Question: What jurisdiction, city, or county is the document associated with?
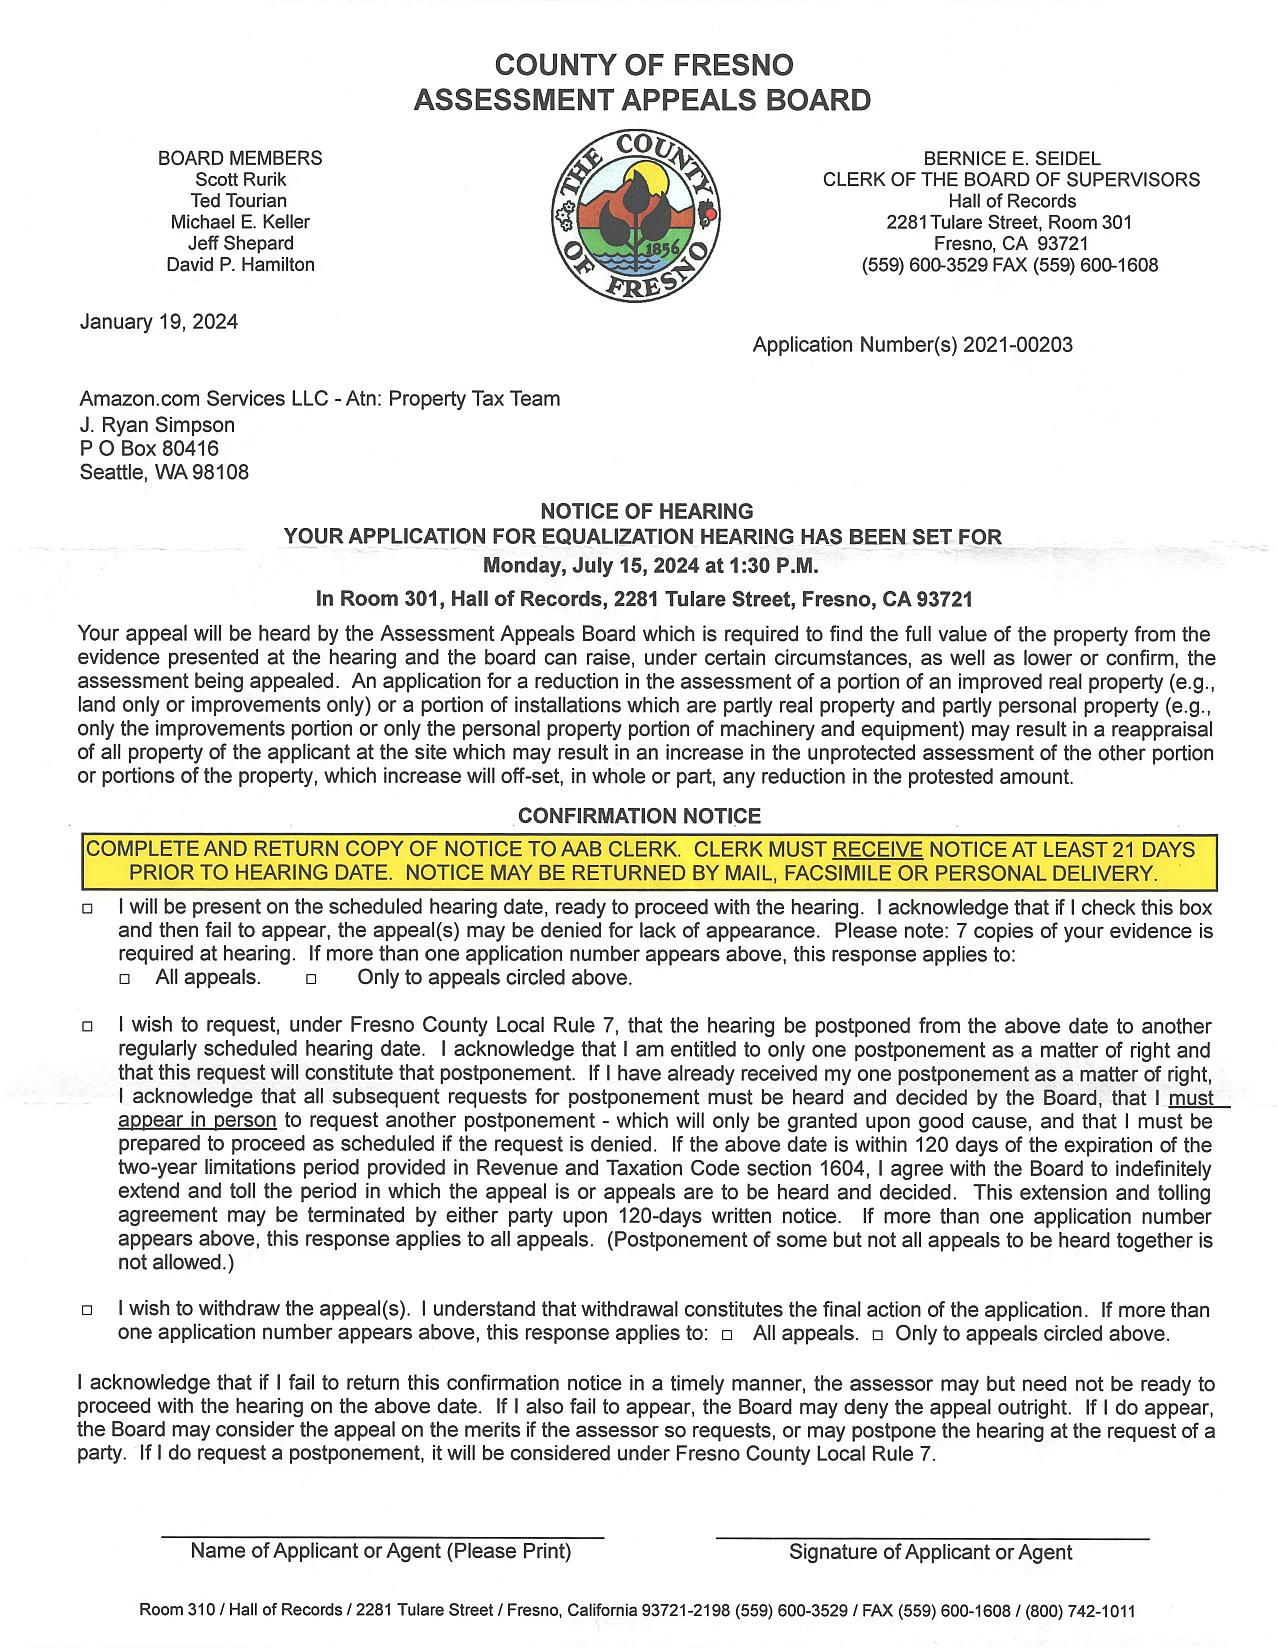
Answer: "County of Fresno"